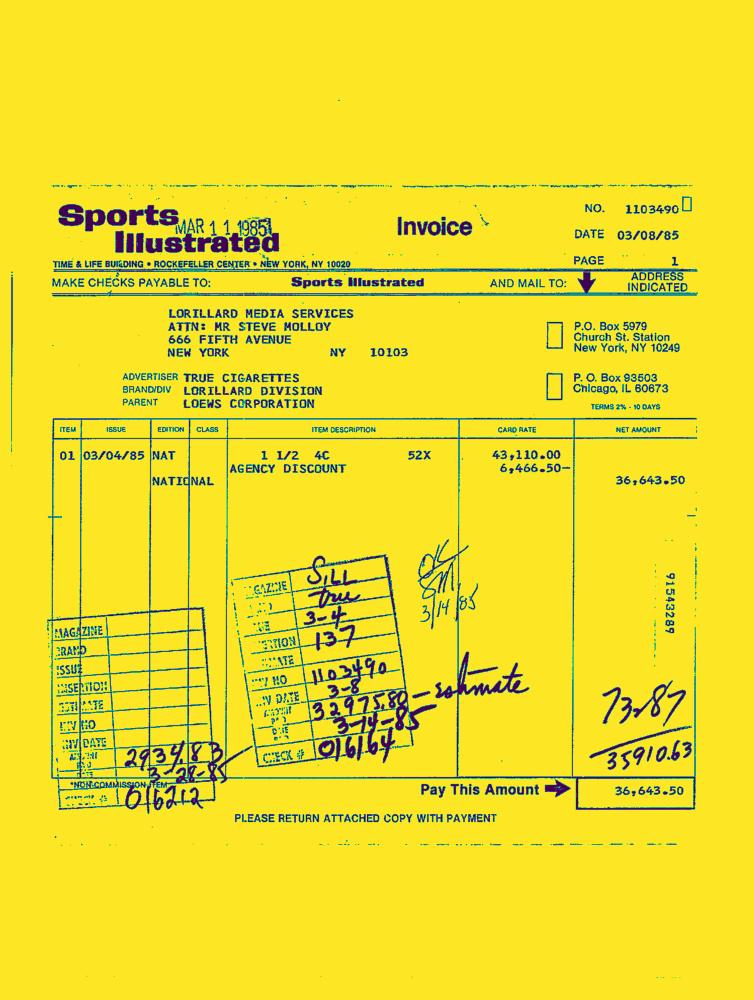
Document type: Invoice-Doc